Question: What is the suspected problem?
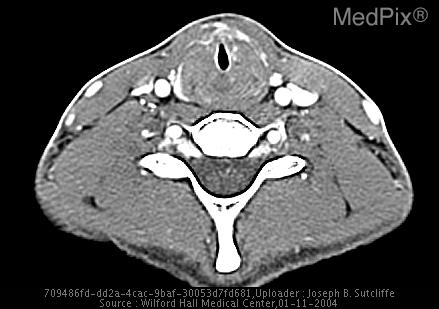
Answer: The findings suggest Image 1: AP neck radiographic demonstrates subglottic narrowing and loss of subglottic shouldering.
Image 2: Lateral neck radiograph demonstrates subglottic narrowing and posterior tracheal mucosal thickening and irregularity.
Image 3: Same as 2 with arrows and explanation.
Image 4: Axial CT demonstrates marked narrowing of the subglottic trachea with prominent paratracheal soft tissue thickening.
Image 5: Axial CT slightly lower than image 4 demonstrates a blind fistulus tract arising anterior right aspect of the subglottic trachea just inferior to the level of the stenosis.
Images 6,7: Demonstrate maxillary and ethmoidal sinus mucosal thickening.
Images 8,9: virtual bronchoscopy images demonstrate laryngeal anatomy and the area of stenosis seen below the cords.
Images 10,11: virtual bronchoscopy images slightly inferior than the prior images demonstrate the false cords, true cords, and stenotic segment.
Images 12,13: Reverse virtual bronchoscopy images (looking from the trachea toward the larynx) at the exact level of the tracheal pathology demonstrate mucosal thickening and irregularity with the opening of a fistulus tract along the right anterior trachea.. The subglottic trachea is markedly narrowed to 4.5 mm and the surrounding soft tissue is thickened.. The patient might have a history of Patient presented with a 2 month history of increasing inspiratory and expiratory stridor which began after 2 separate sinus surgeries.

Pertinent history is that the patient experienced her first episode of epistaxis several years prior to surgery and had multiple subsequent clinical visits for sinusitis.

She also has a remote history of migratory arthralgias/joint effusions/fevers and ulcerative colitis (diagnosed by colonscopy)..